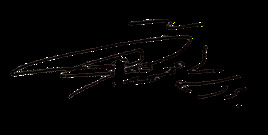
Signature of: bursalı mehmet tahir bey